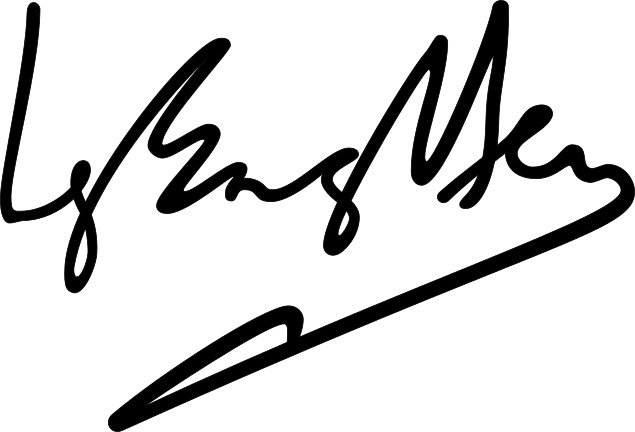
Signature of: ng eng hen